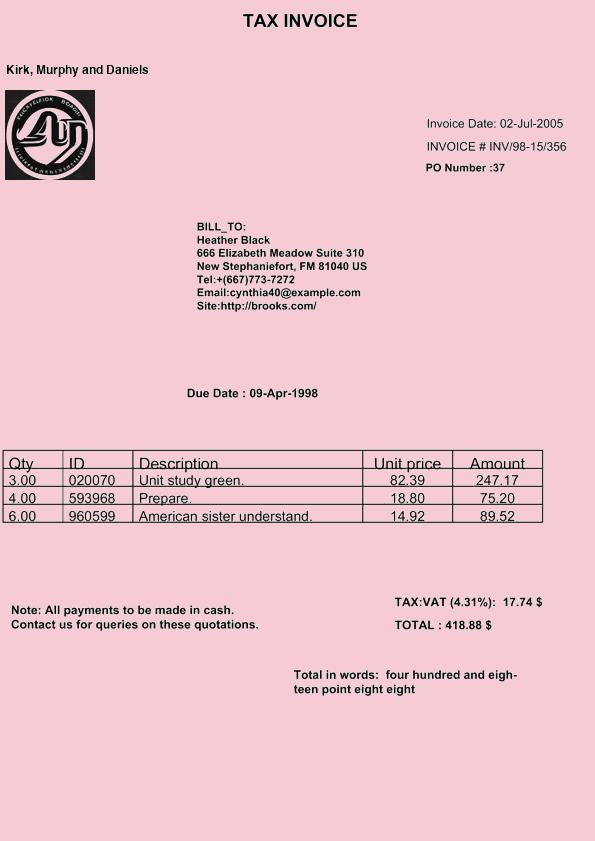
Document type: Invoice